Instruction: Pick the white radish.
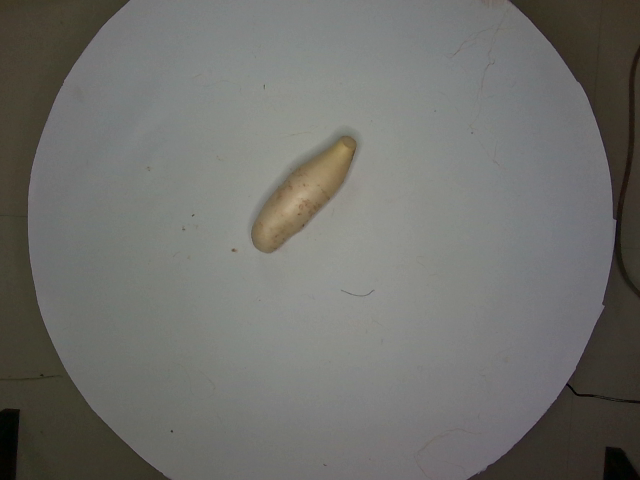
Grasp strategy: vertical